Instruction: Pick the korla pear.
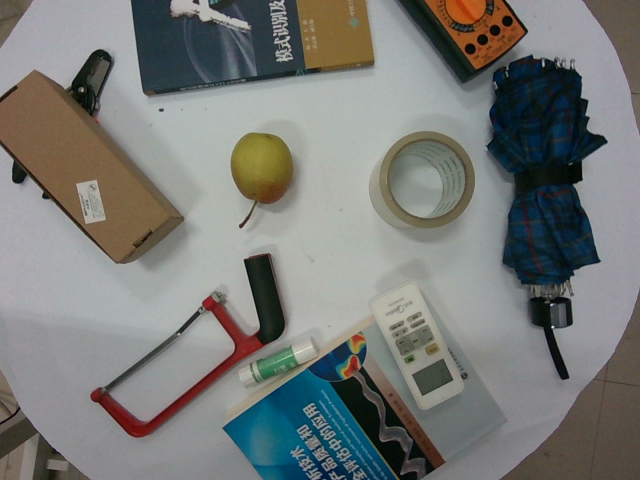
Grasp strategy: vertical